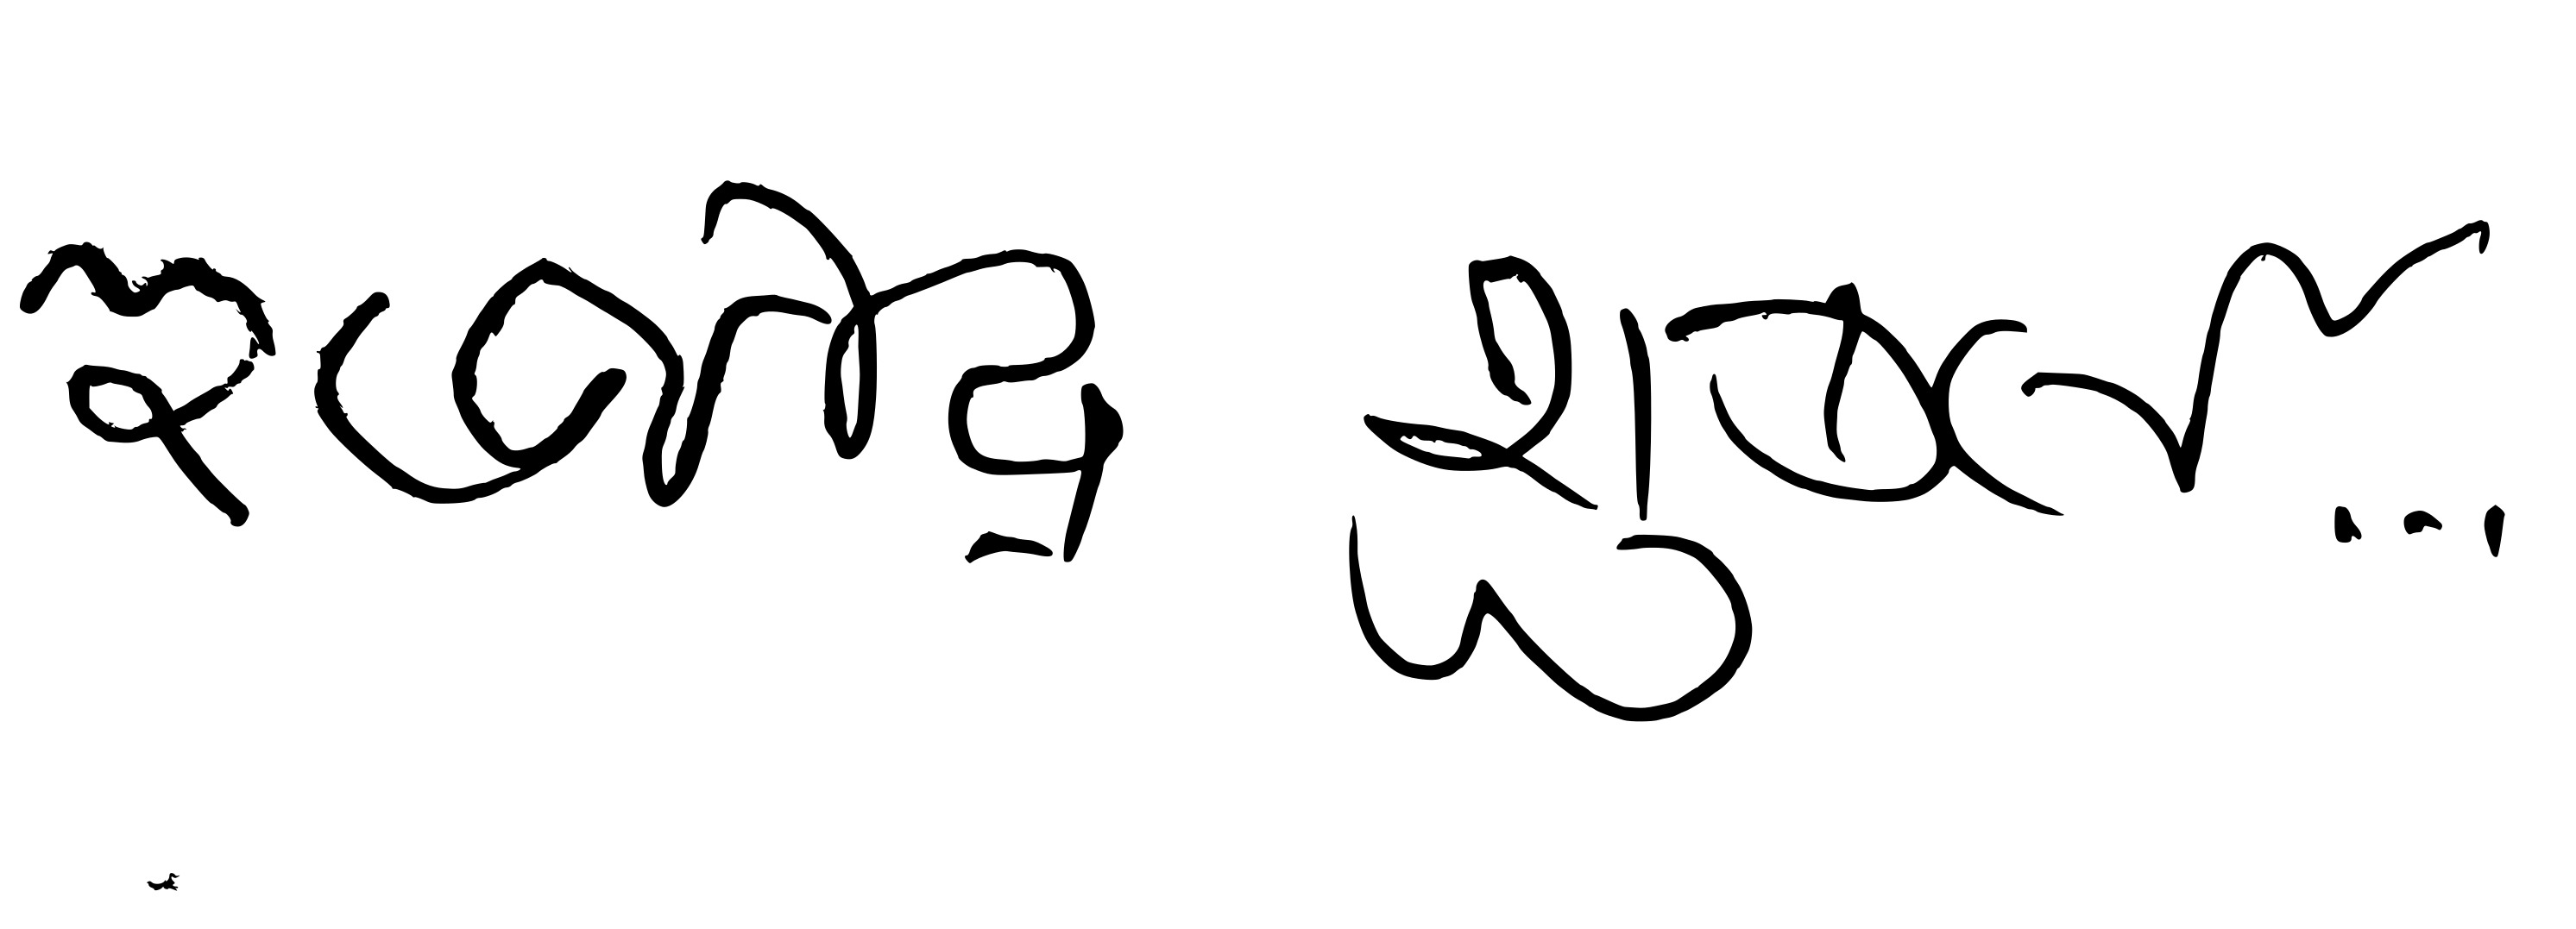
Signature of: rajendra shukla